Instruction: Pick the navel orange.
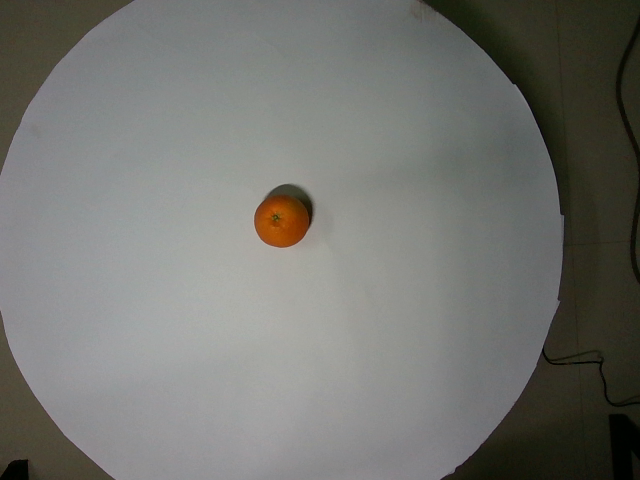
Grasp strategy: vertical